Question: What do the imaging results show?
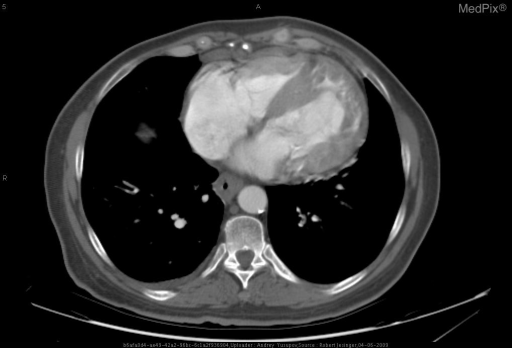
Answer: The imaging shows CT Scout radiograph demonstrated mild enlargement of the cardiac silouhette with mild increase in pulmonary vascularity.  There are calcification in the aorta.

The CT images reveal cardiac enlargement.  The positions of the aorta and main pulmonary artery are transposed, with the aorta lying anterior and to the left of the main pulmonary artery.

The positions of the ventricles are also reversed, with the anatomic left ventricle lying directly behind the sternum and the trabeculated right ventricle posterior, forming the left heart border.

These findings are consistent with a congenitally corrected transposition of the great arteries. Enhanced CT image demonstrating a trabeculated appearance of the left ventricle with mild wall thickening of the right ventricle.  It appears as the right and left ventricle are swapped..